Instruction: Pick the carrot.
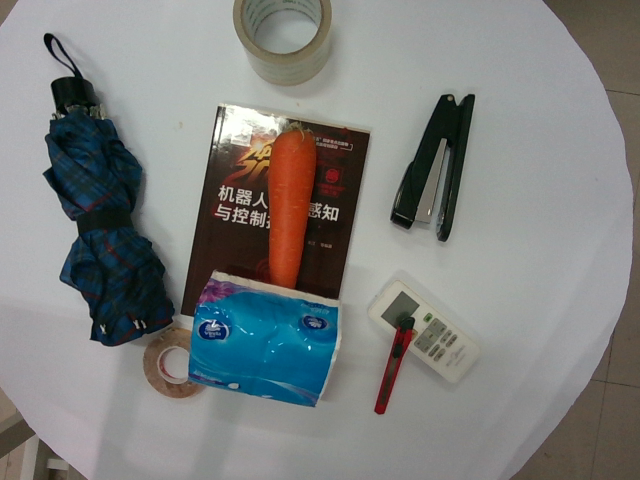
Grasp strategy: vertical